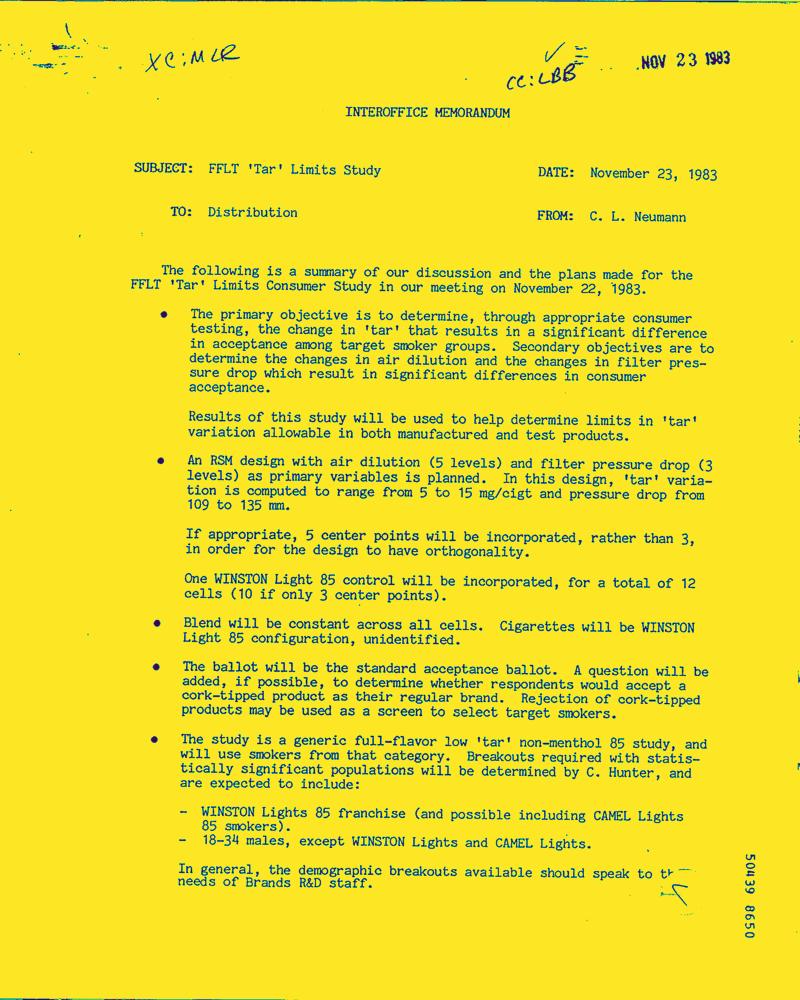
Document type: Letter-Doc